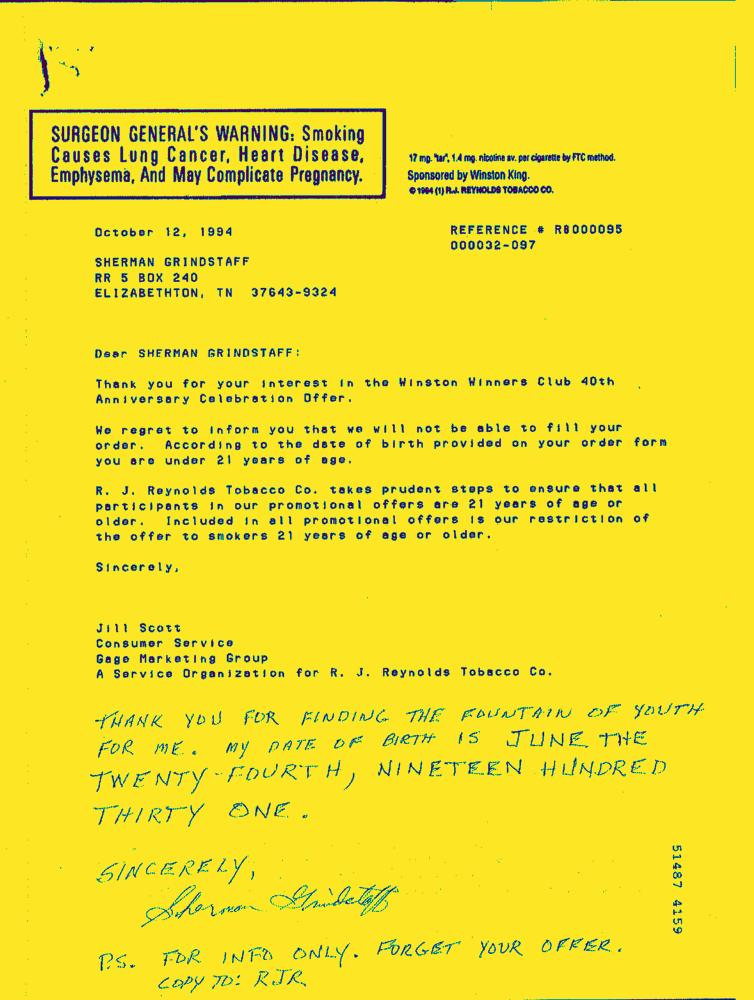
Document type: Hand-Written